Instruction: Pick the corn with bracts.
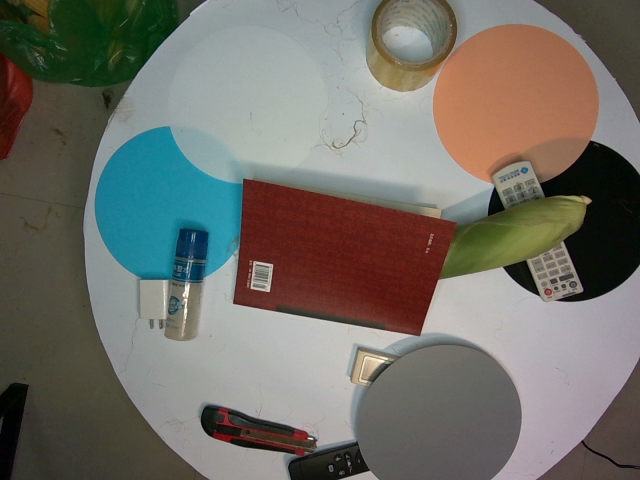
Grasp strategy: vertical